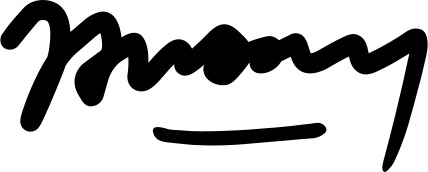
Signature of: tran van huong